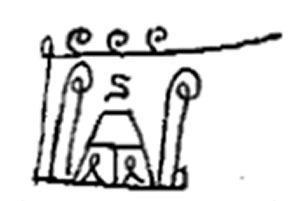
Signature of: sancho ordóñez